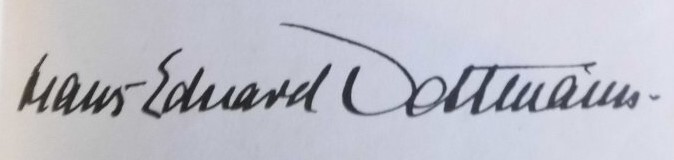
Signature of: hans eduard dettmann